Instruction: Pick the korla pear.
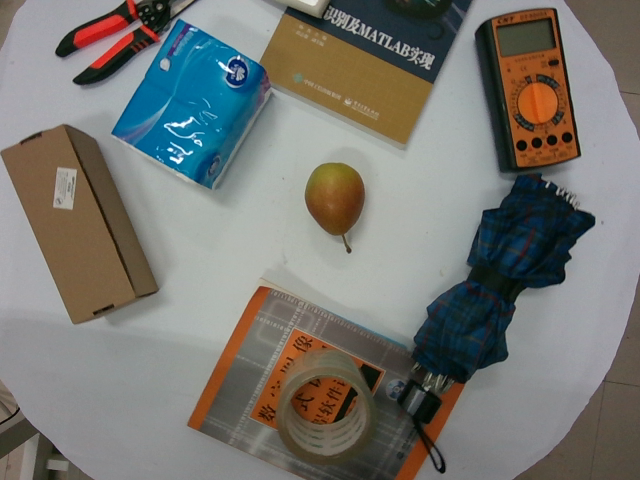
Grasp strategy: vertical